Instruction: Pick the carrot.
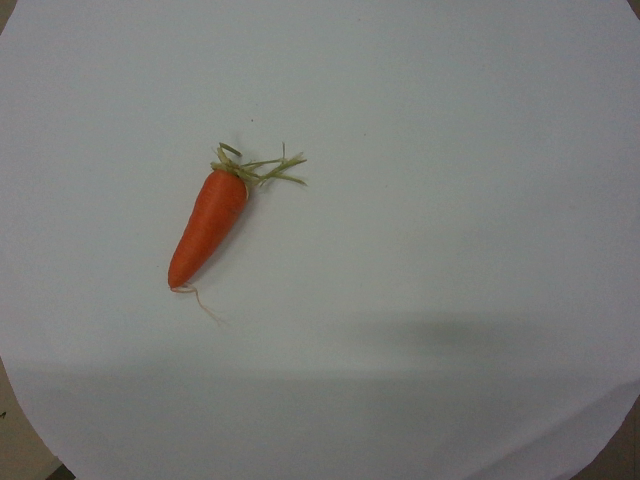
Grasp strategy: vertical